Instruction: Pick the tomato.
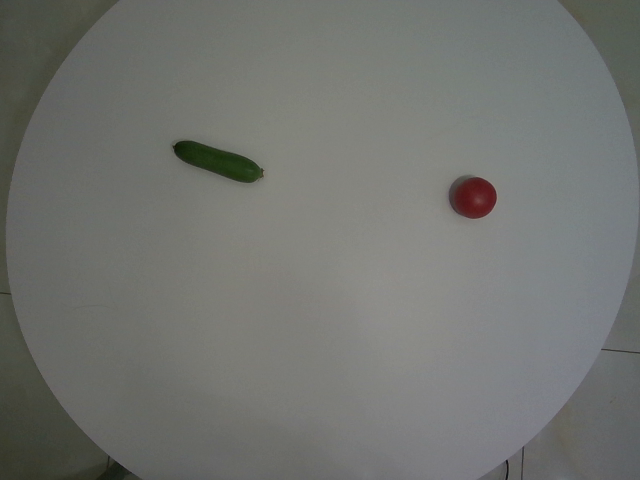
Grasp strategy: vertical